Question: What is the potential diagnosis?
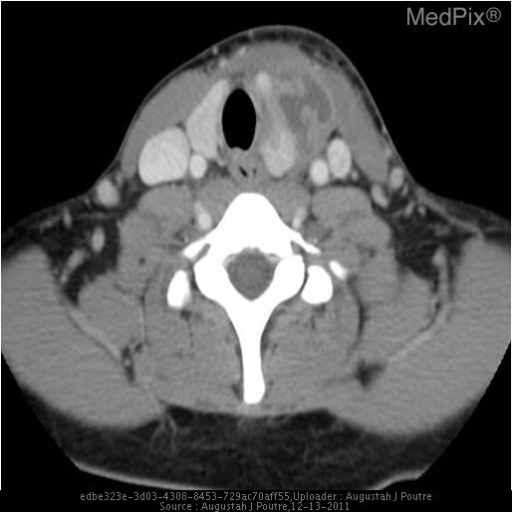
Answer: The possible diagnosis includes Deep space neck abscess
Necrotic lymph node
Infrahyoid thyroglossal duct cyst
Thyroid abscess
Squamous cell carcinoma
Thyroid carcinoma with local spread.